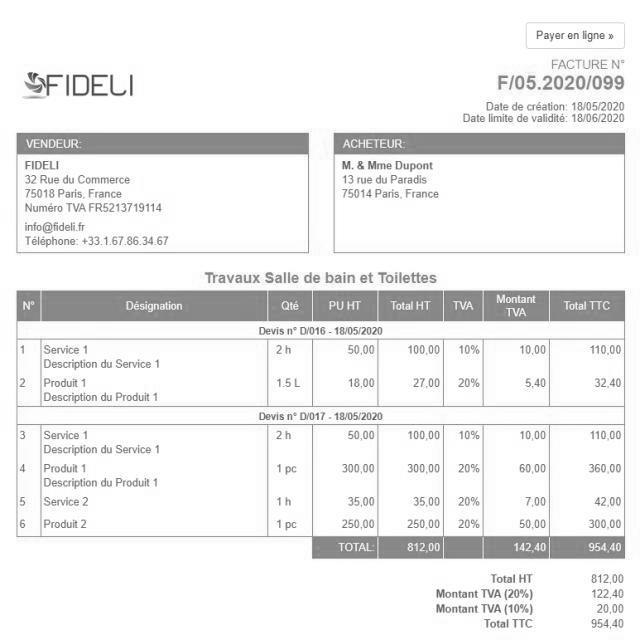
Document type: Invoice